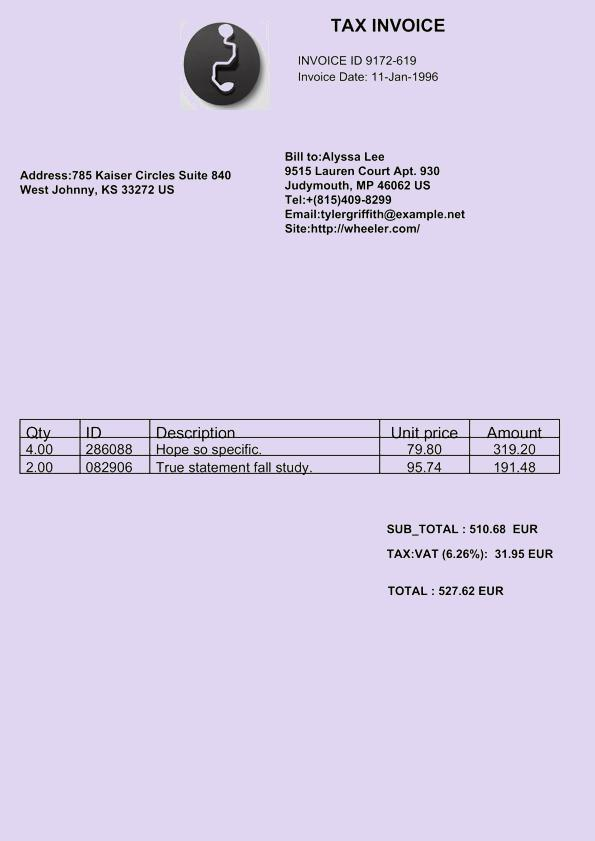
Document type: Invoice